Question: Which state is mentioned in the document?
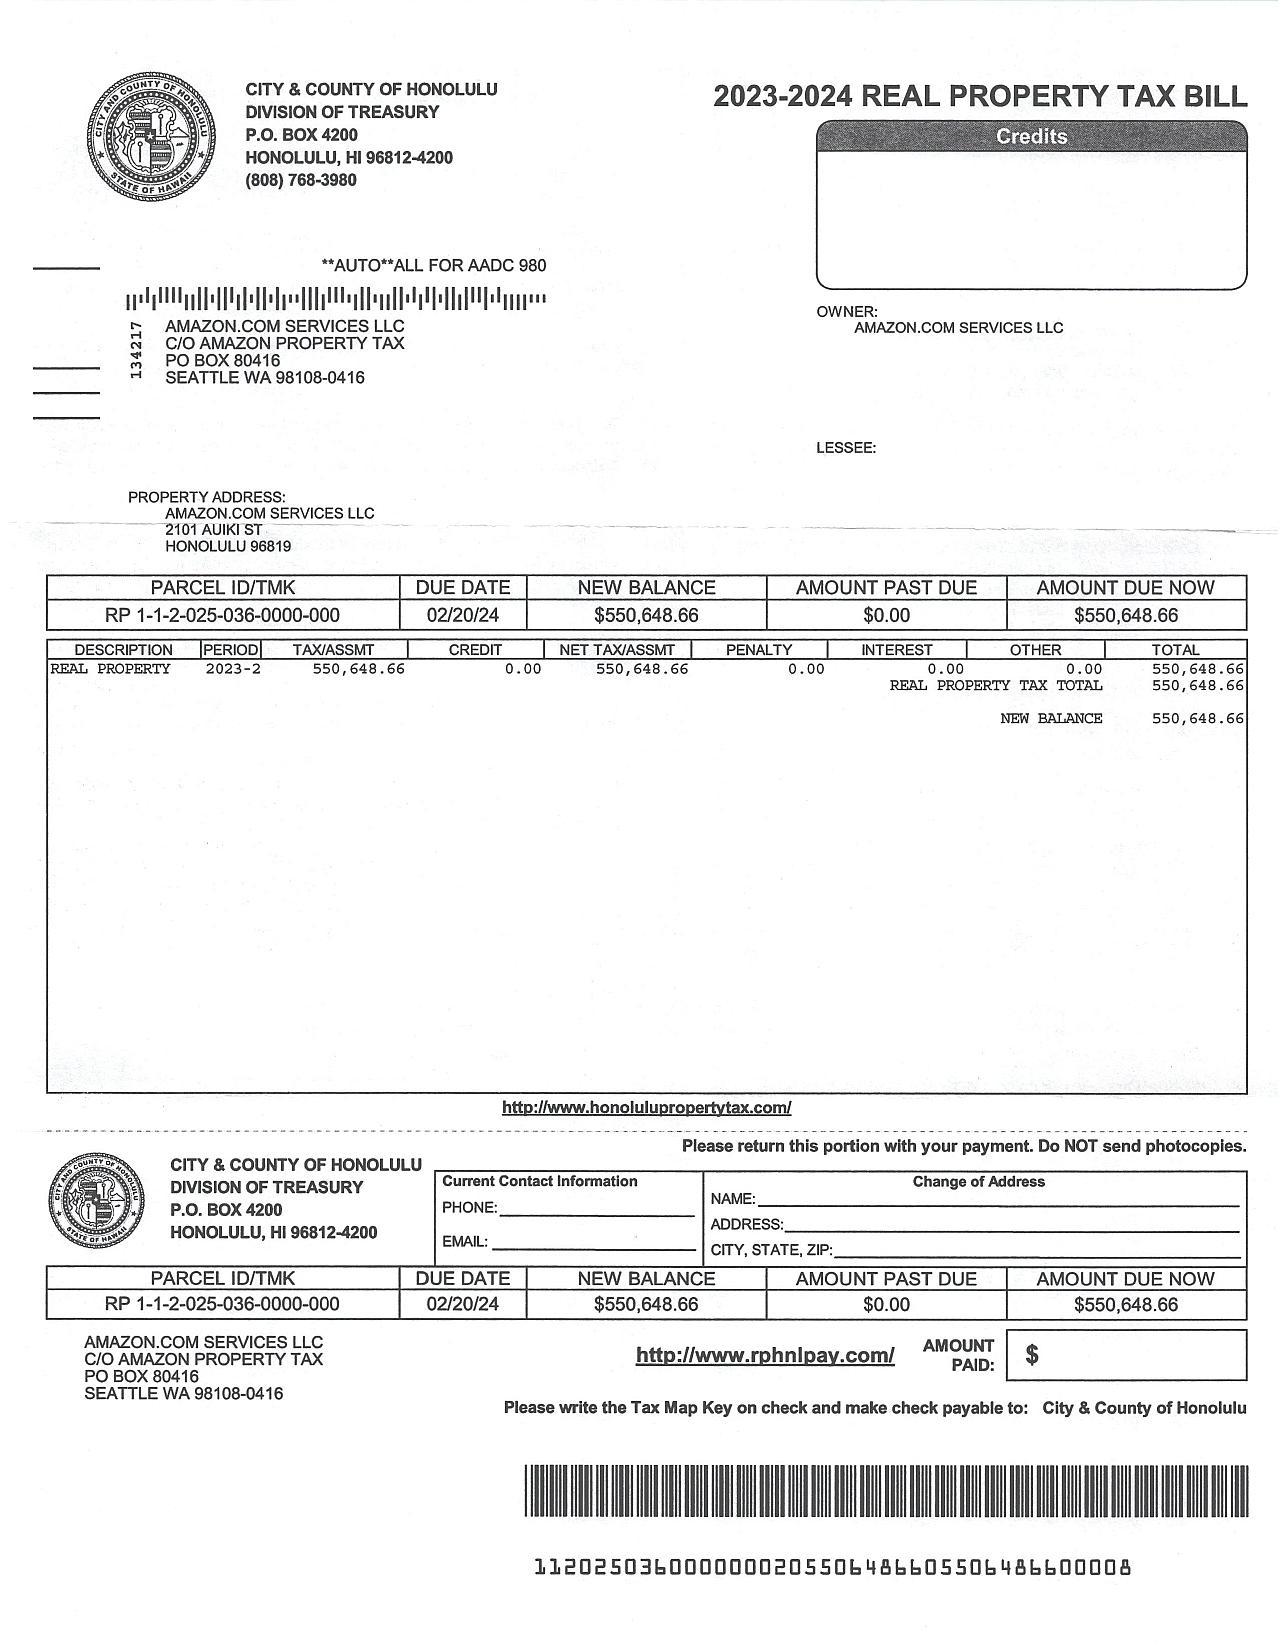
Answer: "HI"